Retrieve the amount in words, amount in figures, name of the payee, date on the cheque, and the bank name from the image.
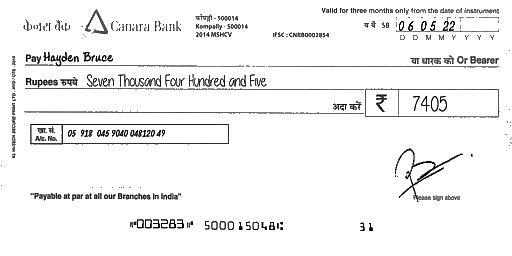
amt_in_words: Seven Thousand Four Hundred and Five
amt_in_figures: 7405
payee_name: Hayden Bruce
bank_name: Canara Bank
cheque_date: 06/05/22